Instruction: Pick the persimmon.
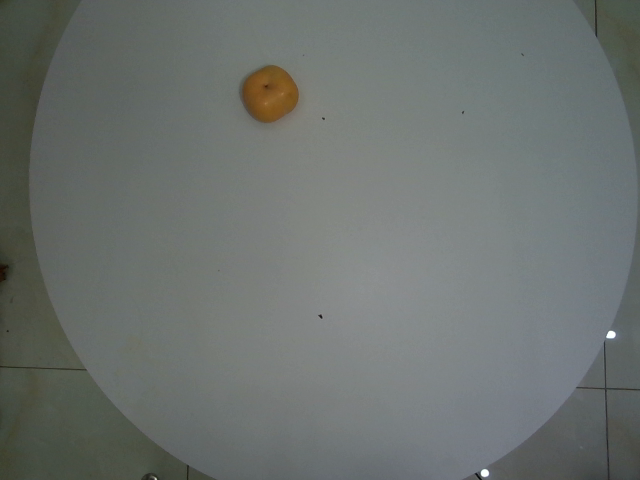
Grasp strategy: vertical